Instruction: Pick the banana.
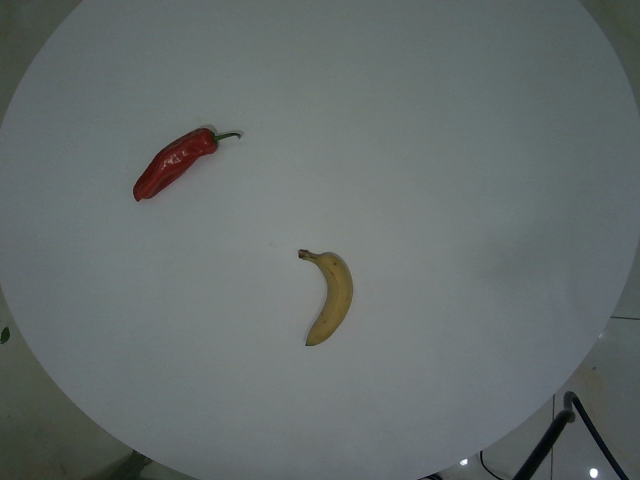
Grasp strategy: vertical